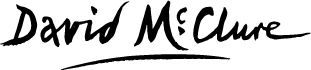
Signature of: david mcclure